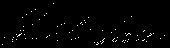
Signature of: paul vallas